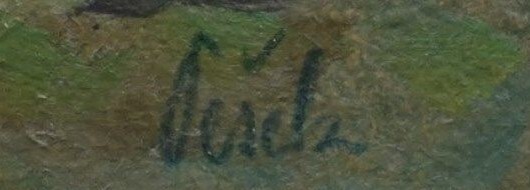
Signature of: luděk pešek